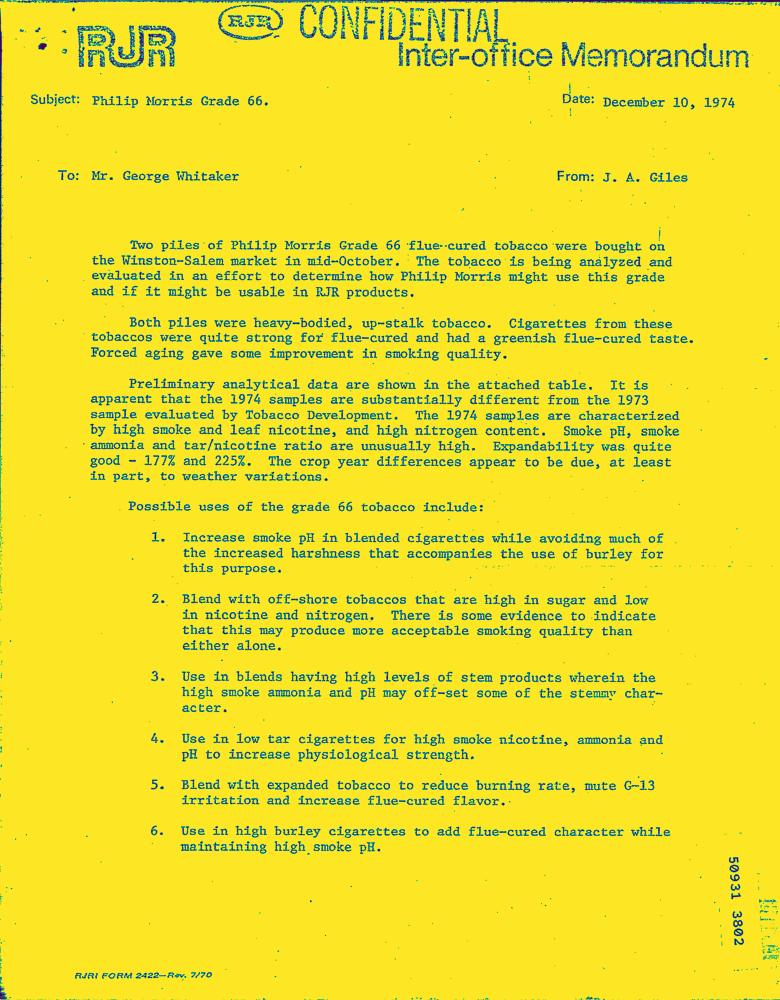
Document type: Letter-Doc